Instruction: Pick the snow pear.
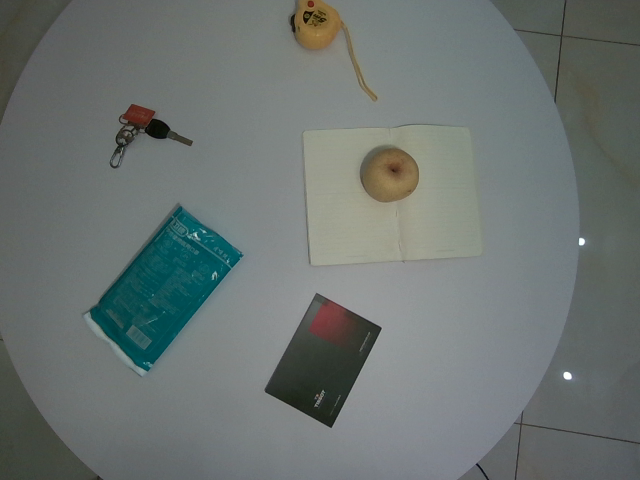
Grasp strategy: vertical